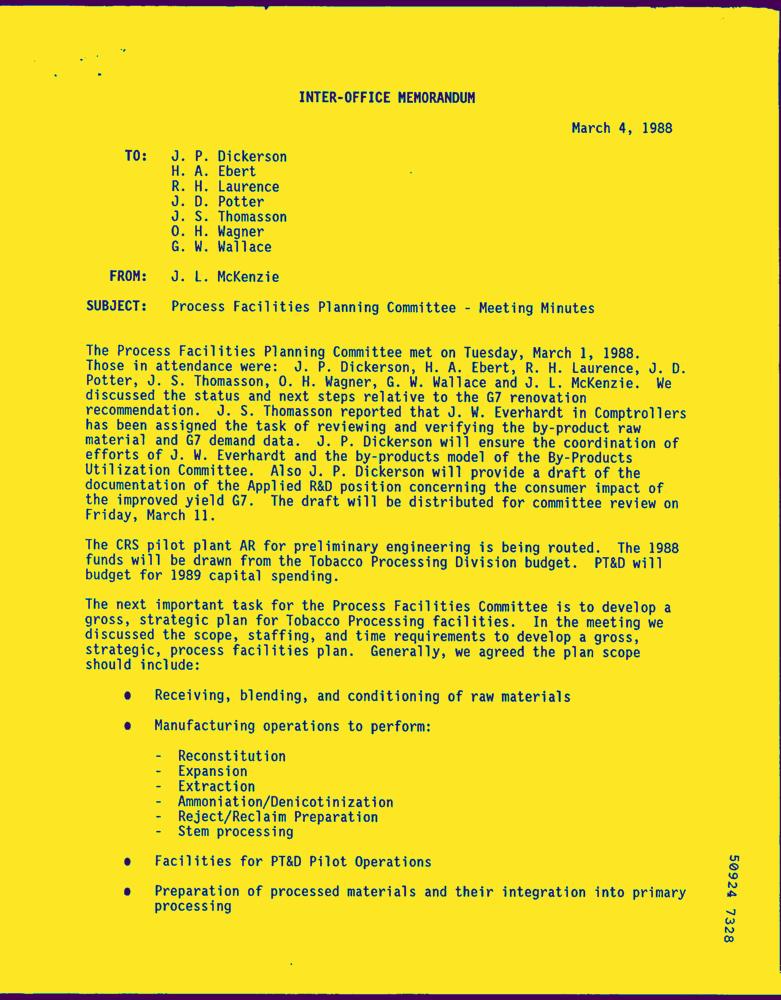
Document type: Letter-Doc